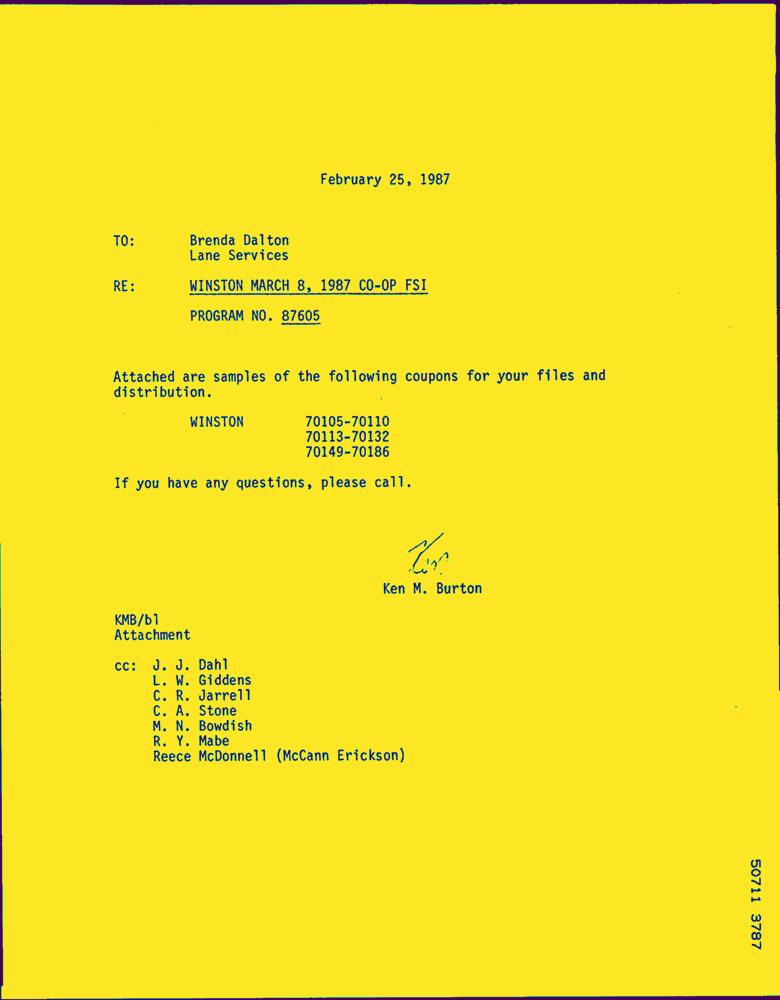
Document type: Letter-Doc